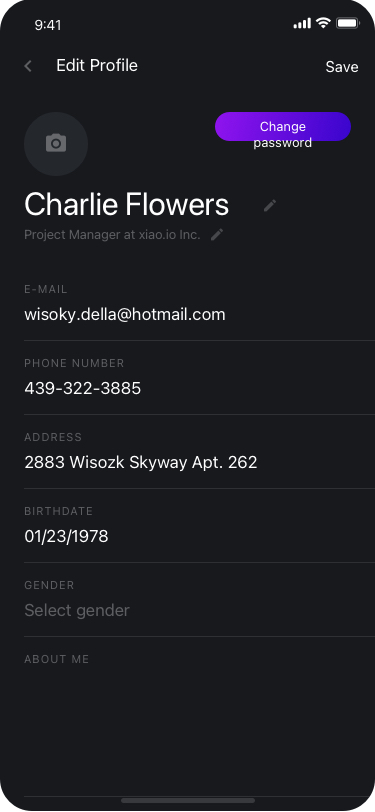
Text in this UI design:
ABOUT ME
E-MAIL
wisoky.della@hotmail.com
PHONE NUMBER
439-322-3885
ADDRESS
2883 Wisozk Skyway Apt. 262
BIRTHDATE
01/23/1978
GENDER
Select gender
Change password
Charlie Flowers
Project Manager at xiao.io Inc.
Save
Edit Profile